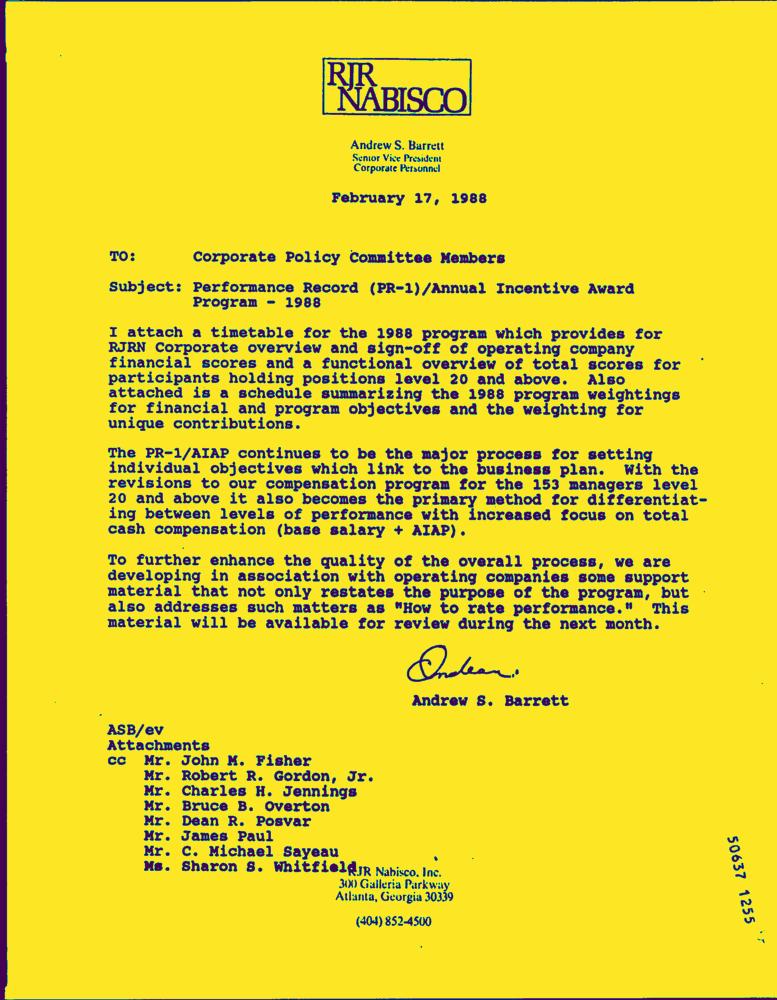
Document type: Letter-Doc